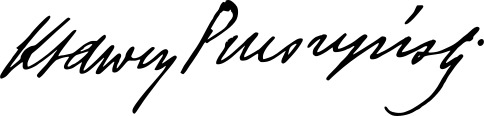
Signature of: ksawery pruszyński